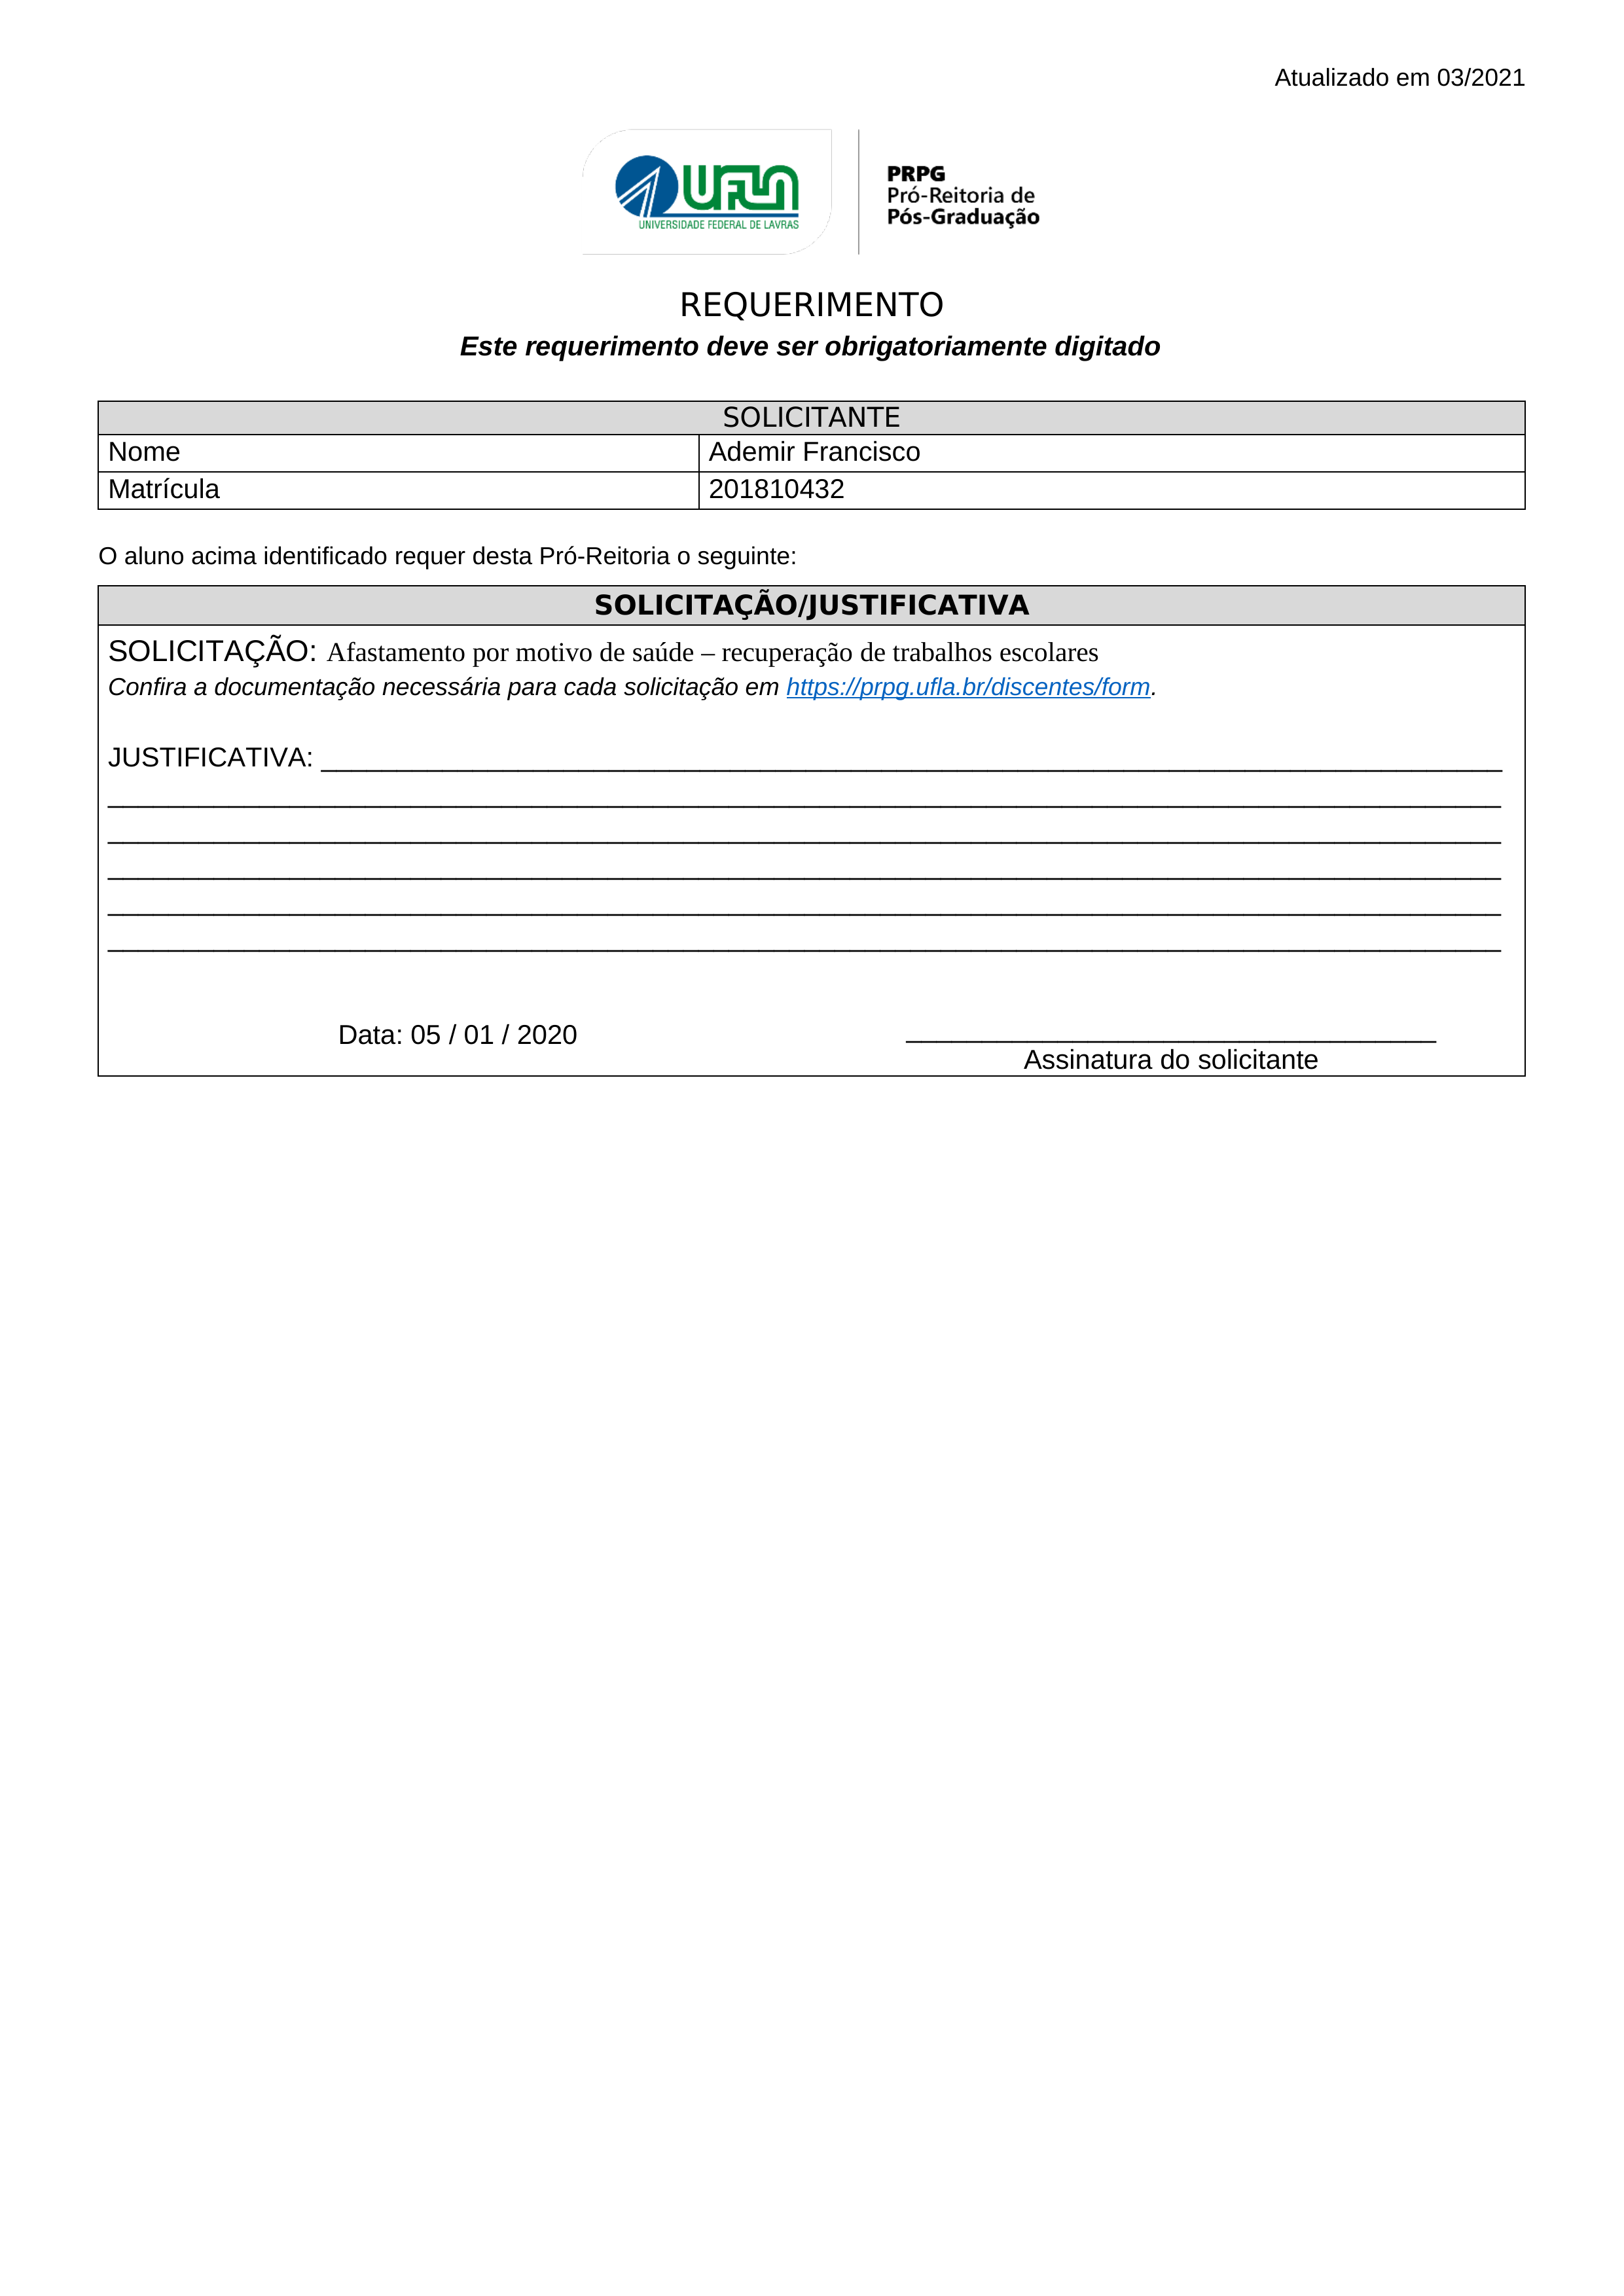
Atualizado em 03/2021
UFLA
PRPG
Pró-Reitoria de Pós-Graduação
UNIVERSIDADE FEDERAL DE LAVRAS
REQUERIMENTO
Este requerimento deve ser obrigatoriamente digitado
SOLICITANTE
Nome
Ademir Francisco
Matrícula
201810432
O aluno acima identificado requer desta Pró-Reitoria o seguinte:
SOLICITAÇÃO/JUSTIFICATIVA
SOLICITACAO:
Afastamento por motivo de saúde — recuperação de trabalhos escolares
JUSTIFICATIVA:
Data:
05/01/2020
Confira a documentação necessária para cada solicitação em https://prpg.ufla.br/discentes/form.
Assinatura do solicitante